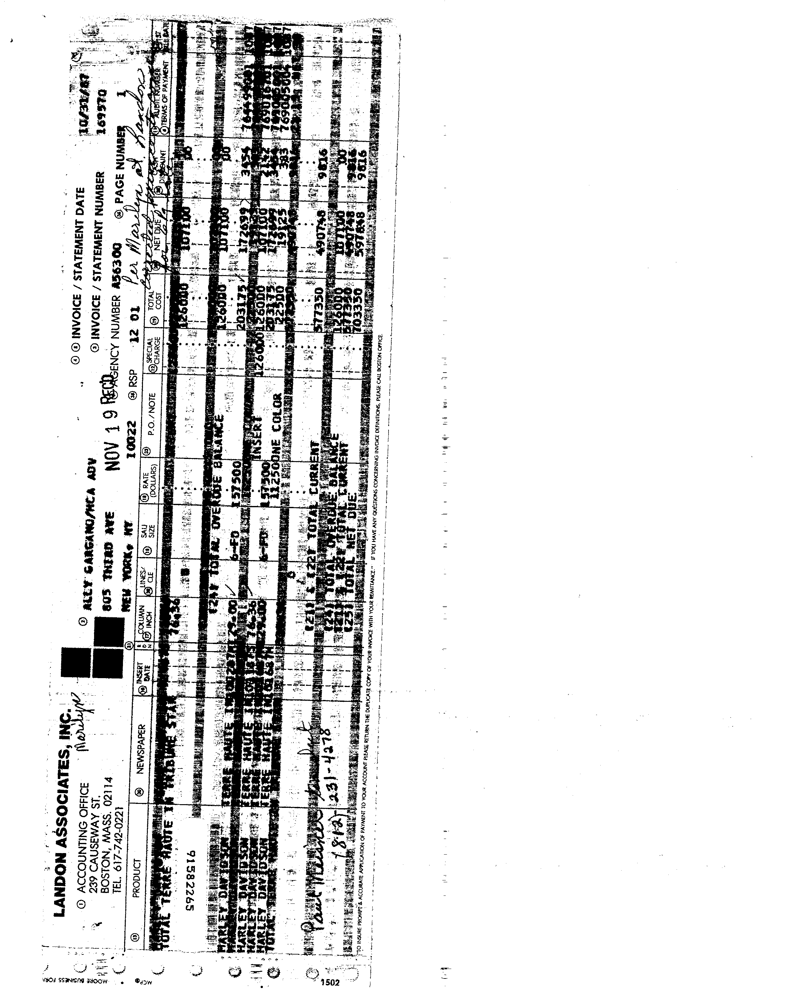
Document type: Invoice